Question: What is the total amount of taxes owed as per the document?
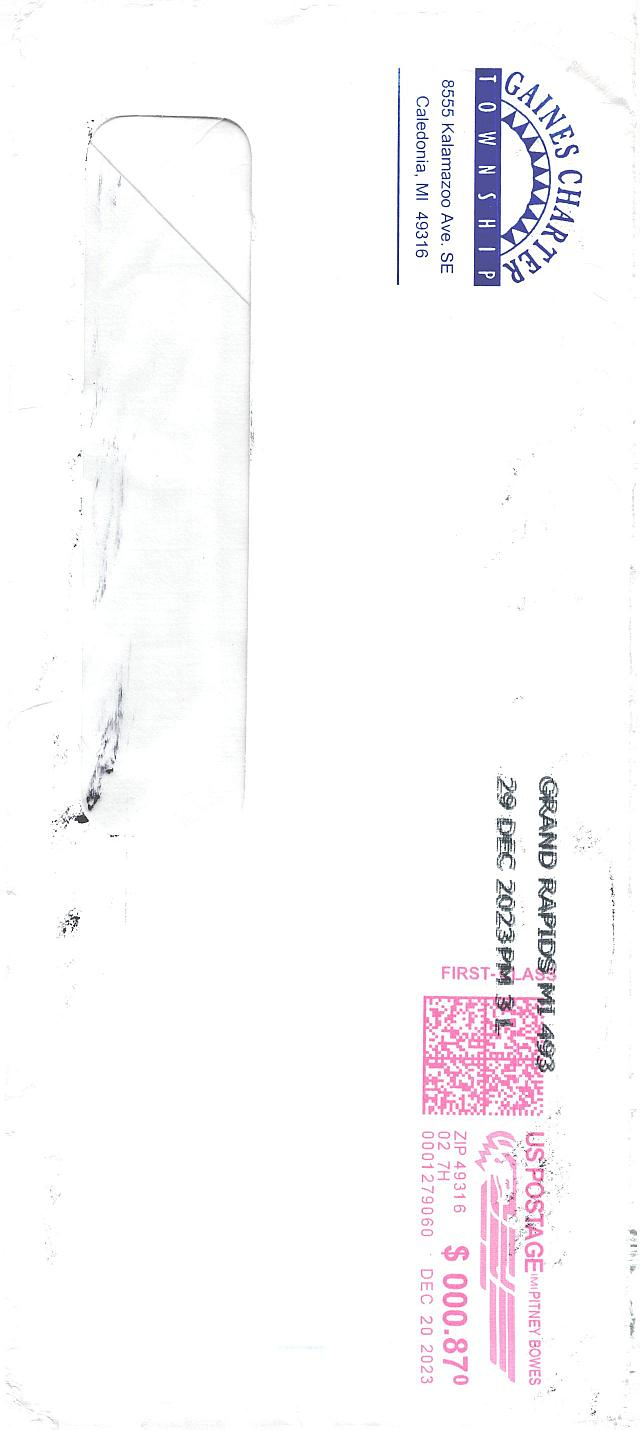
Answer: "$1,007.40 "